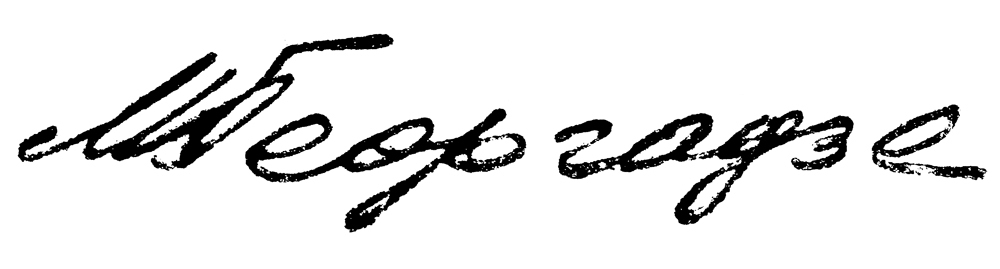
Signature of: mihail georgadze